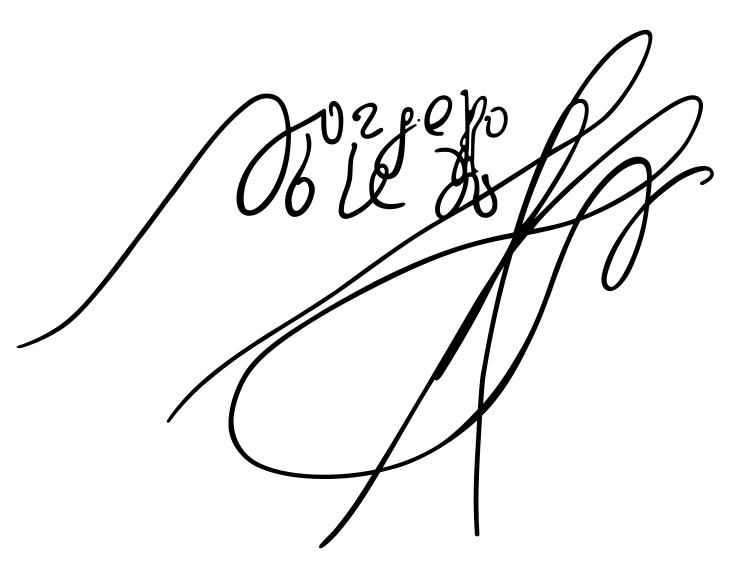
Signature of: jorge robledo